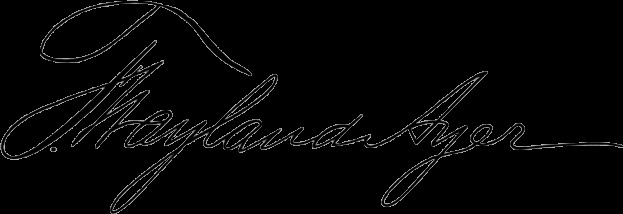
Signature of: francis ayer